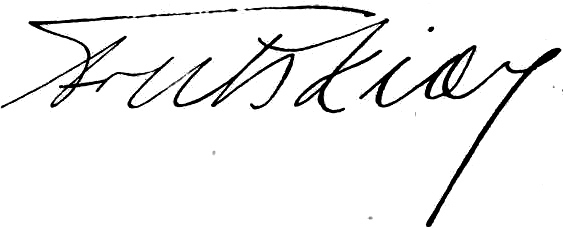
Signature of: frits kiær